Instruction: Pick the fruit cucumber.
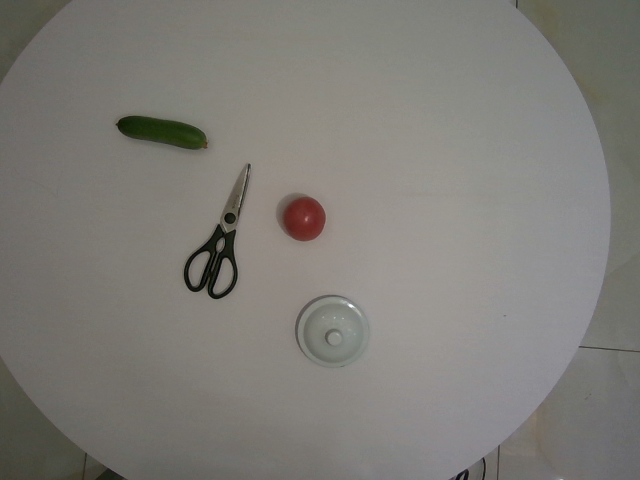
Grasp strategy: vertical